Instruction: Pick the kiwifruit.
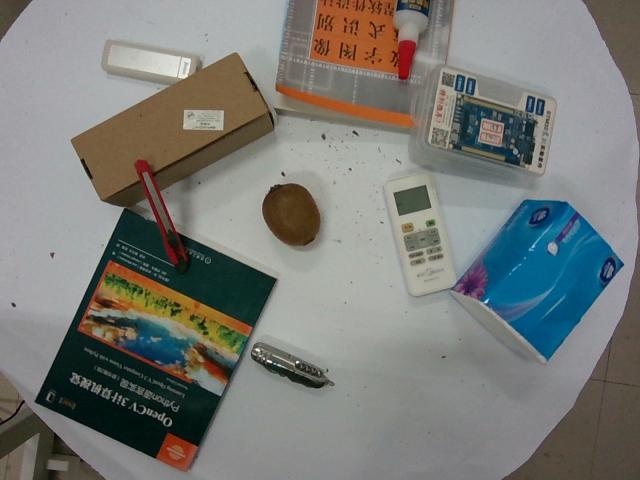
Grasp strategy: vertical